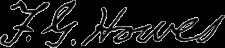
Signature of: frederick george howes